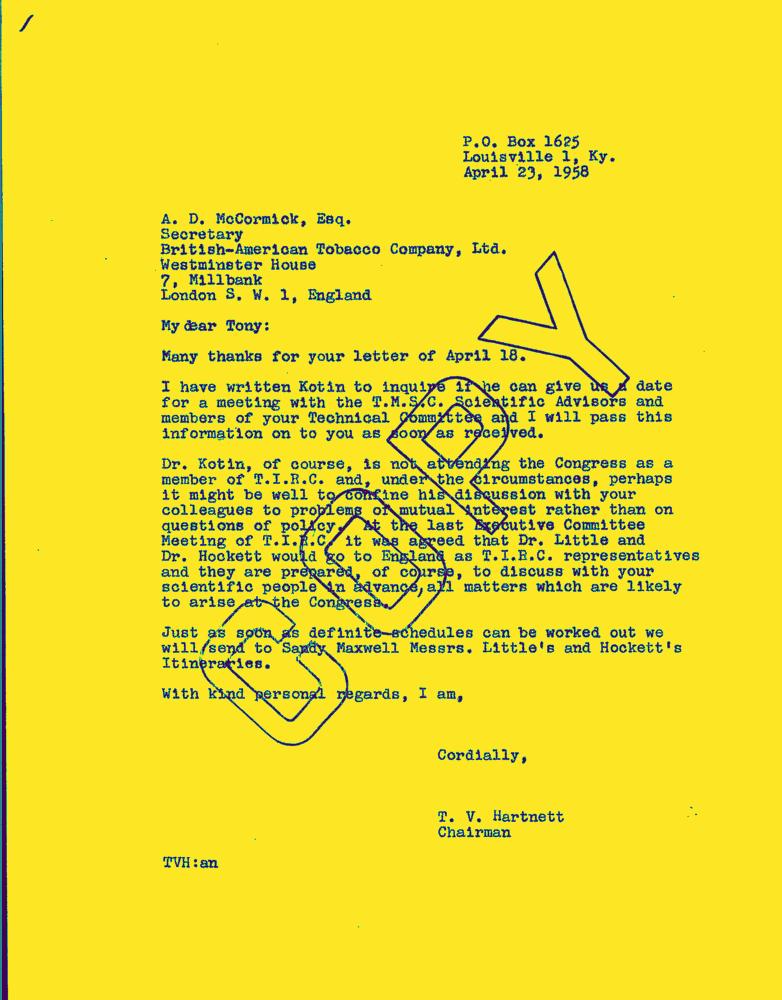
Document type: Letter-Doc